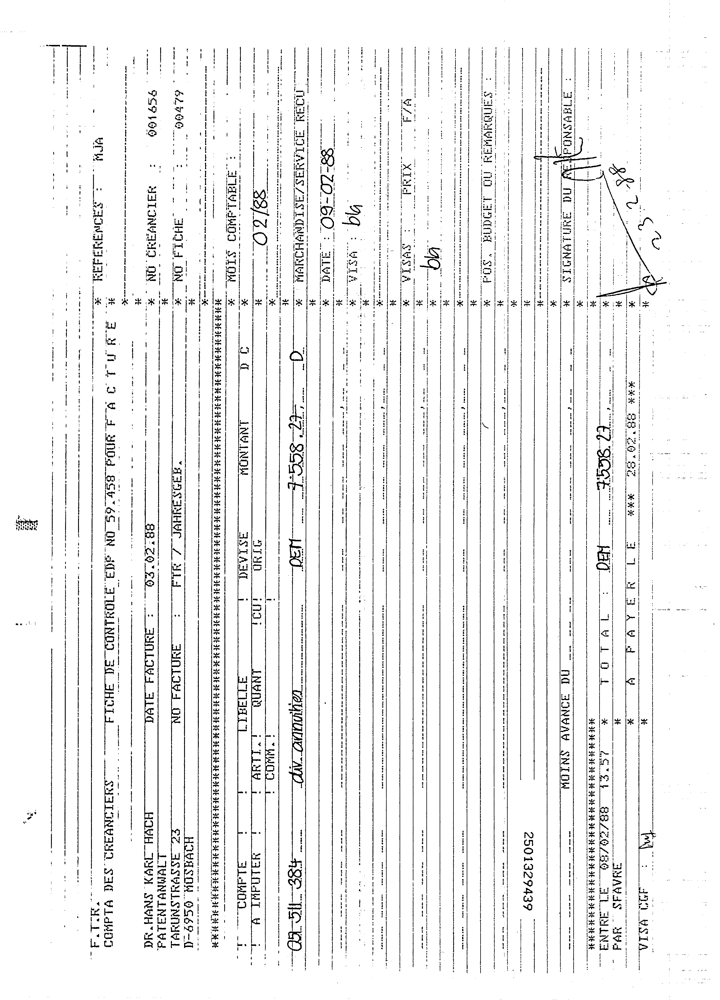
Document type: Invoice